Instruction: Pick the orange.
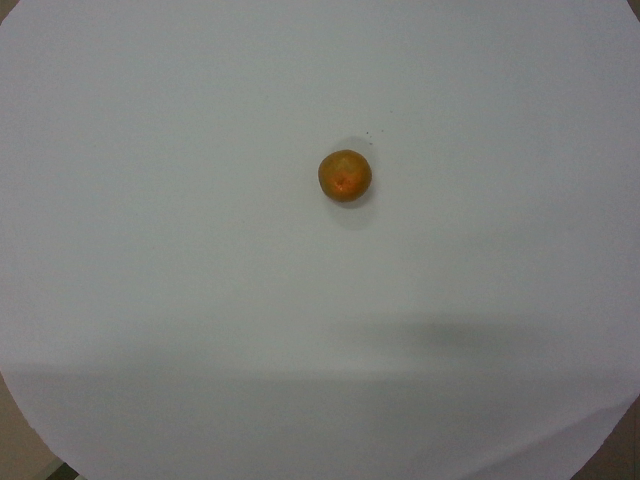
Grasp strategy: vertical